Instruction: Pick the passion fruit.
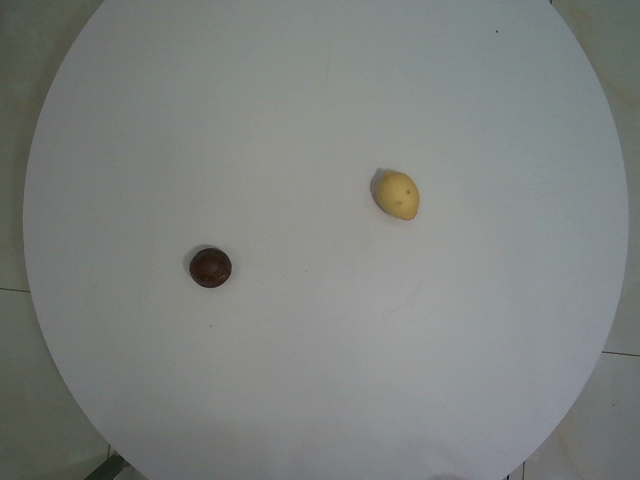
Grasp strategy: vertical